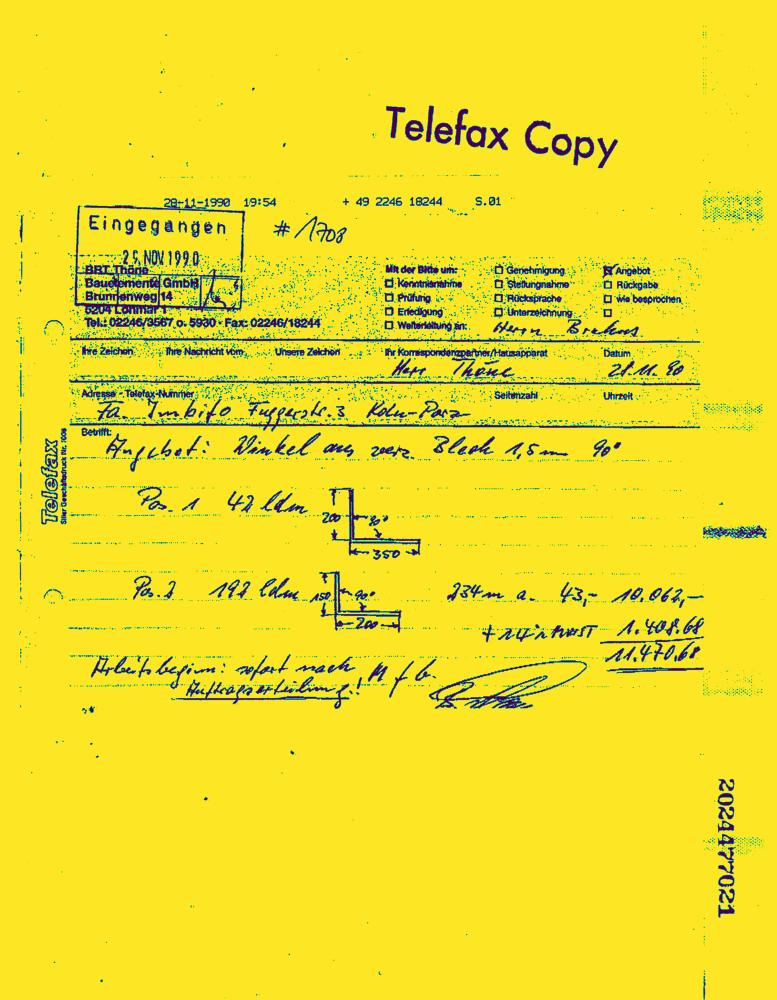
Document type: Invoice-Doc